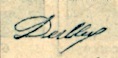
Signature of: louis deibler